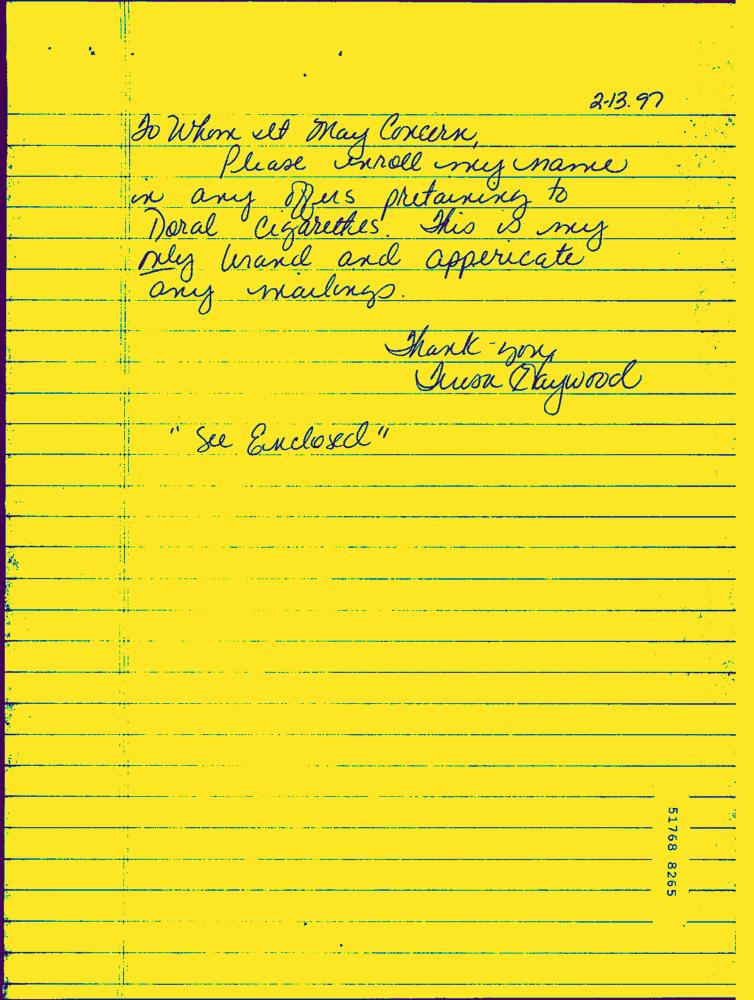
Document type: Hand-Written